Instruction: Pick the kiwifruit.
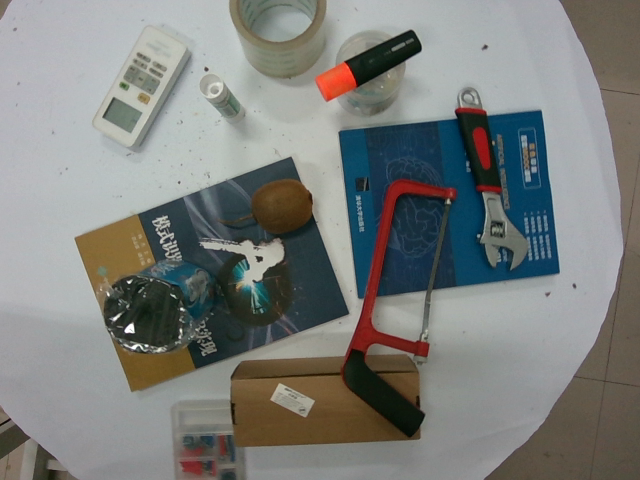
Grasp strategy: vertical